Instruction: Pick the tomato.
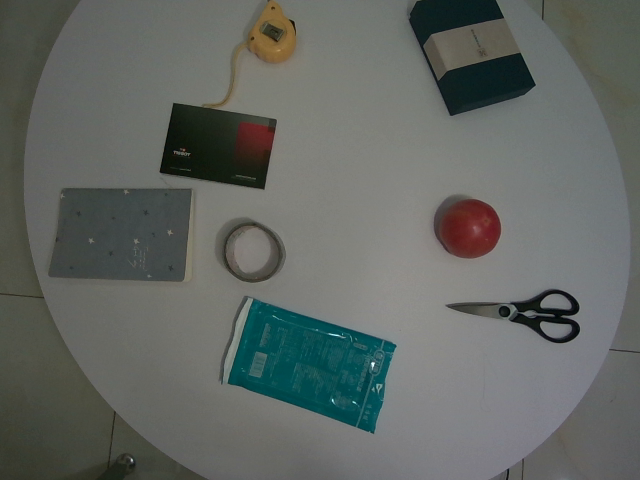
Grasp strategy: vertical